Question: What are the imaging findings?
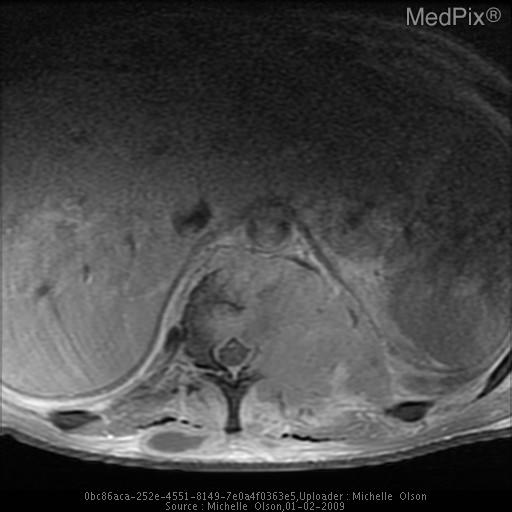
Answer: The imaging shows The frontal and lateral views of the thoracic spine demonstrate a mixed lucent/sclerotic appearance of the T12 vertebral body and the left pedicle.

A sagittal view MRI with gadolinium of the thoracic spine and lumbar spine demonstrates enhancing lesions multiple vertebrae, including T12.  Soft tissue enhancement is also present from T9-L2 paraspinal muscles.

A sagittal nonconstrast CT obtained several weeks later demonstrates worsening expansile lytic lesions to T10, T11, and T12.

MRI of the thoracic spine was obtained five months after the patient began treatment.  Interval worsening present at multiple levels, including multiple compression deformities and enhancing mass with cortical disruption and contiguous anterior soft tissue mass lifting the anterior longitudinal ligament.  Involvment of the posterior elements is present with narrowing of multiple neural foramina and spinal cord compression. MRI obtained five months after the patient began treatment.  Axial imaging at the level of T12 demonstrates extensive bony destruction with enhancing mass.  Paraspinal muscular enhancement and is extensive as well with a subcutaneous enhancing fluid collection posteriorly..